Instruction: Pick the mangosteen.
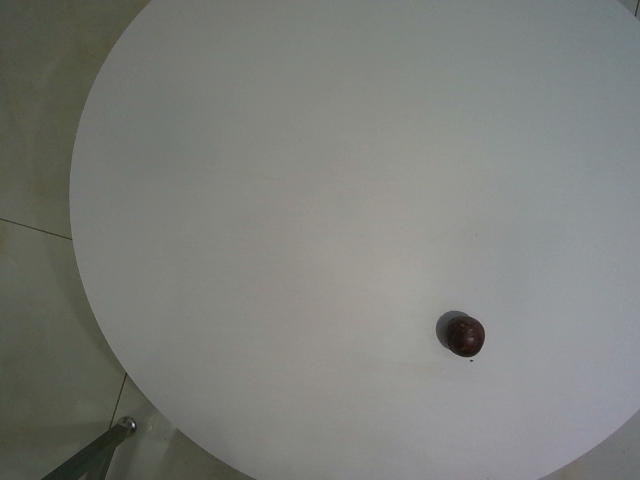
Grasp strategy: vertical